Patient: Male, age 57
A 57-year-old male arrived at the emergency room due to cardiac arrest. He had a history of diabetes and pneumonia six and two years prior, respectively, and underwent embolization treatment for hemoptysis five days prior and was discharged one day earlier. He was diagnosed with pulmonary and endobronchial tuberculosis and was prescribed medications for tuberculosis.
About one hour before arriving at the emergency room, about 700 mL of hemoptysis occurred. For the first angiography performed five days prior, the right interocostobronchial artery to the left lower lung, aberrant bronchial arteries from the left internal mammary artery supplying the left upper lung, and several left posterior intercostal arteries supplying the left lower lung were successfully embolized with PVA particles.
Computed tomography (CT) showed no enlarged bronchial arteries, and angiography of the descending thoracic aorta and left subclavian artery showed no systemic hypervascularization in either lung. Both coronary angiographies showed a CBF (sinoatrial nodal artery) from the right coronary artery coursing along the left main bronchus (Fig. 2). However, cannulation and embolization of CBF failed due to spastic changes of CBF and tachycardia. Bleeding through the endotracheal tube and hypoxemia persisted despite intensive care resulting in death two days after embolization.
Keywords: bronchial artery, coronary artery, embolization, hemoptysis, pulmonary tuberculosis
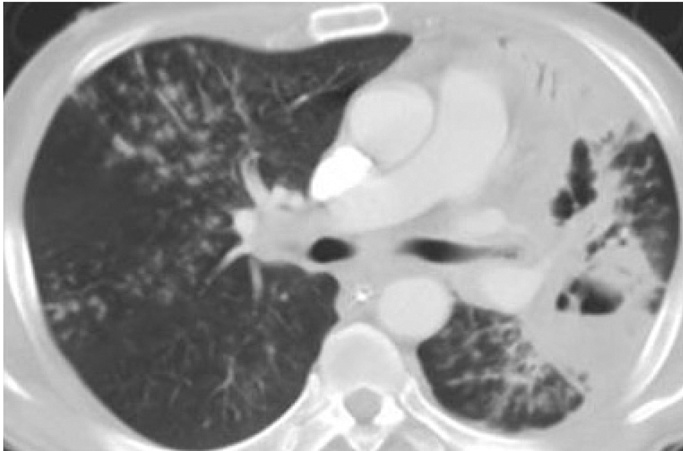
Image caption: Chest CT and angiography of right coronary artery in 57-year-old male, case 2. Right coronary angiography (C, D) shows coronary to bronchial artery fistula with spastic change from proximal right coronary artery running along superior and inferior walls of left main bronchus (arrows).